Question: What are the imaging findings?
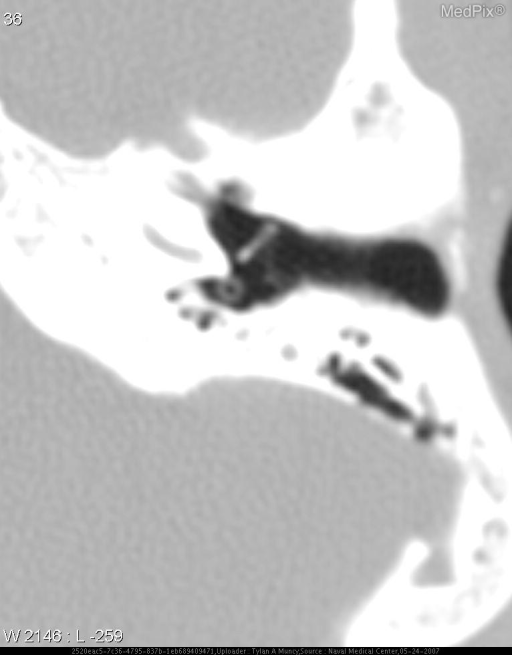
Answer: The imaging shows CT showed round hollow structure in inferior portion of middle ear consistent with size and shape of PE tube. Magnified axial image showing round hollow structure lying in posterior portion of middle ear space..